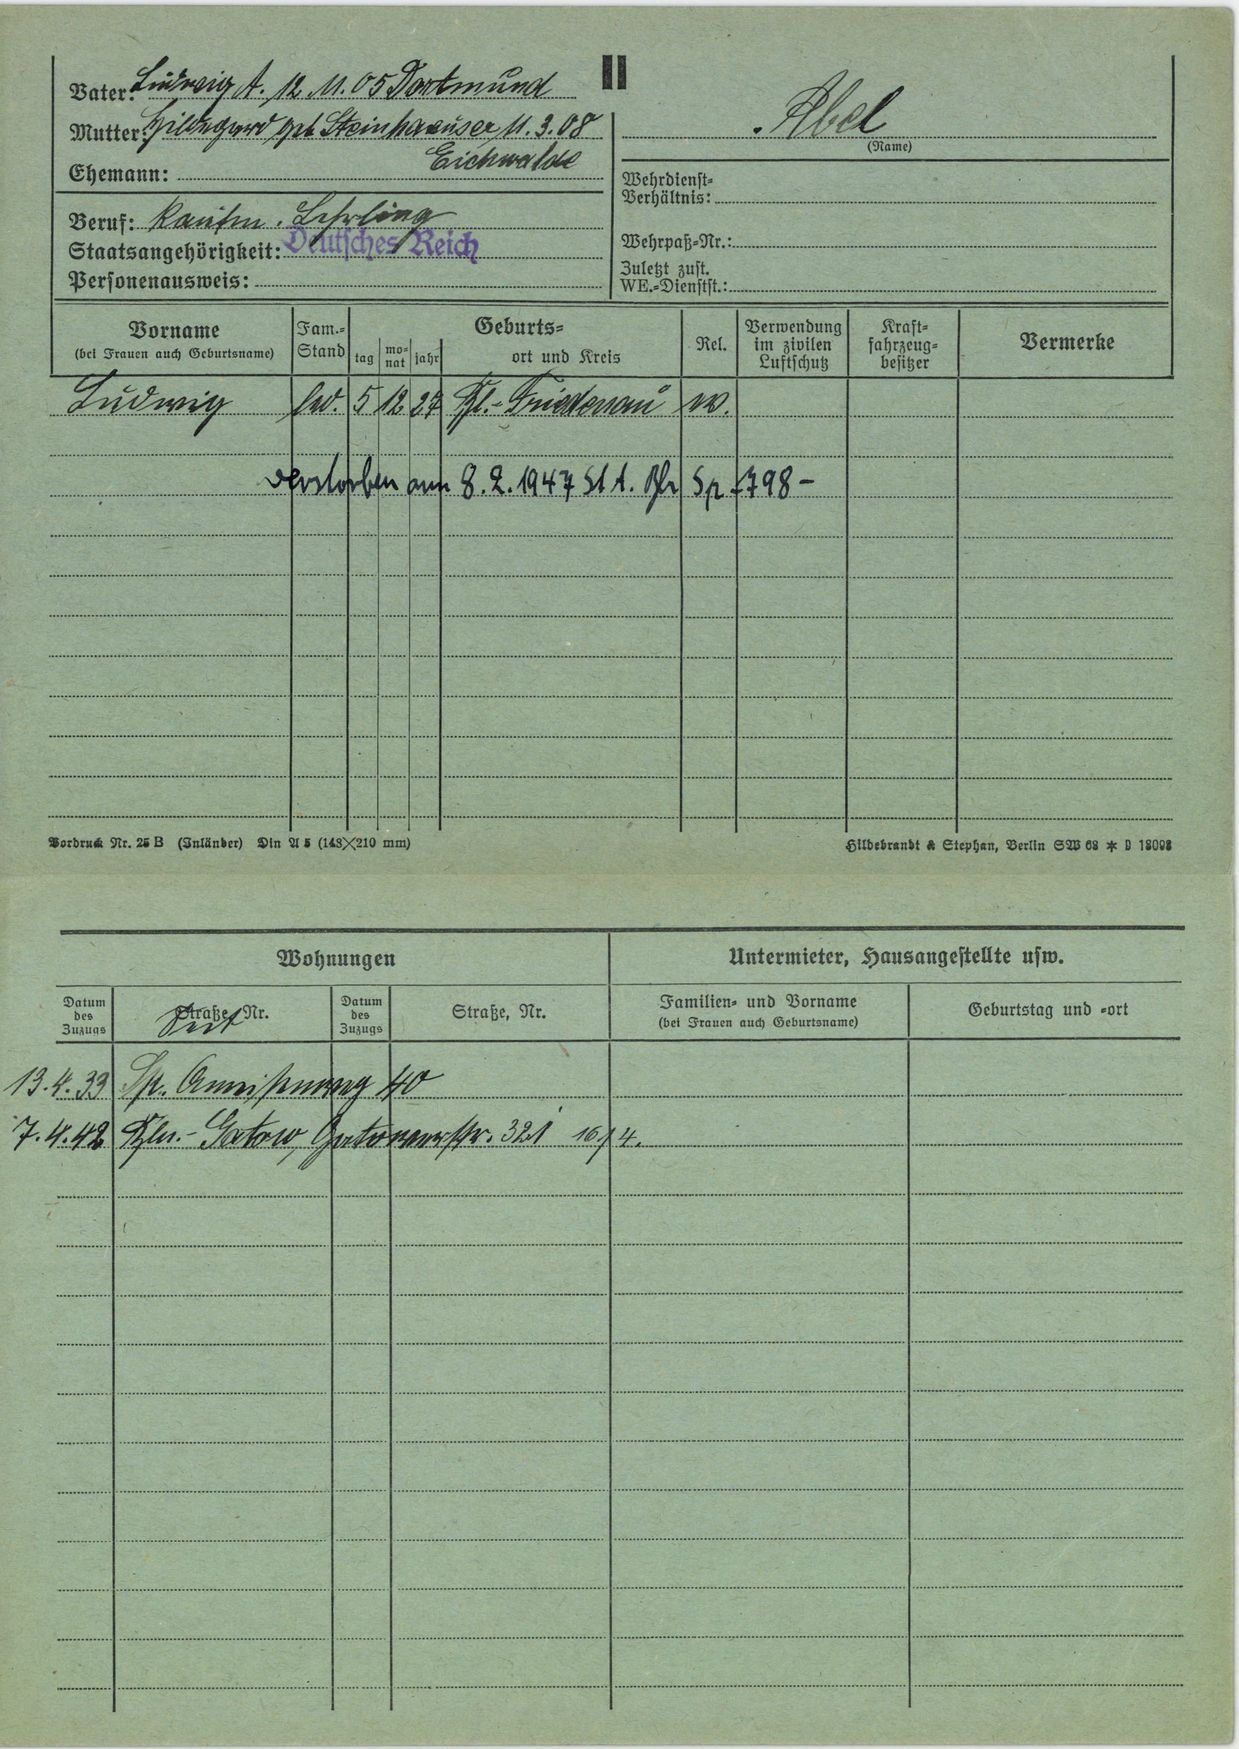
Abel